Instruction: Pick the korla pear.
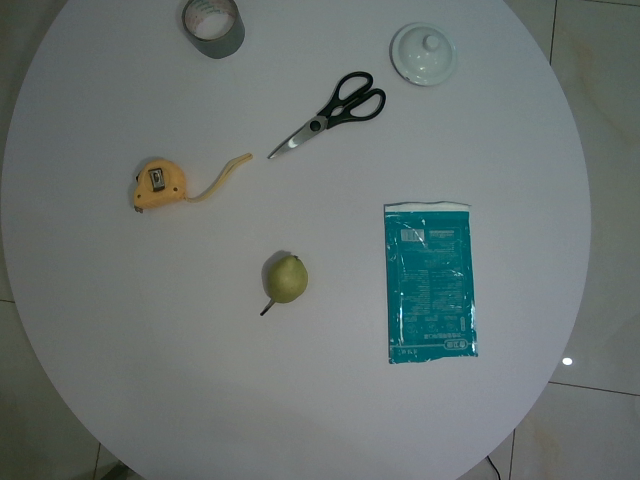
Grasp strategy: vertical